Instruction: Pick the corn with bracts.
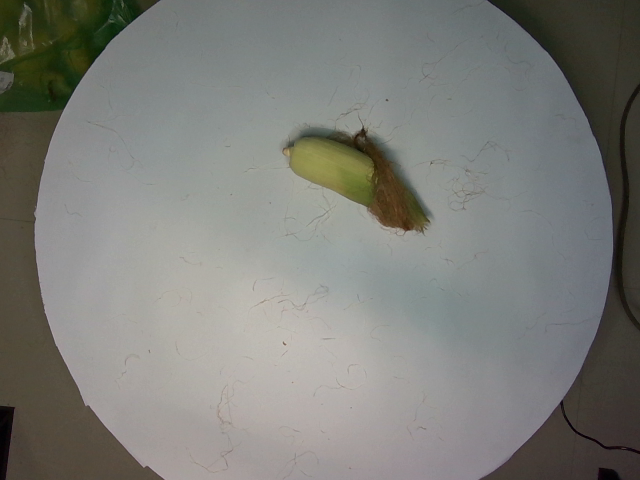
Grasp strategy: vertical